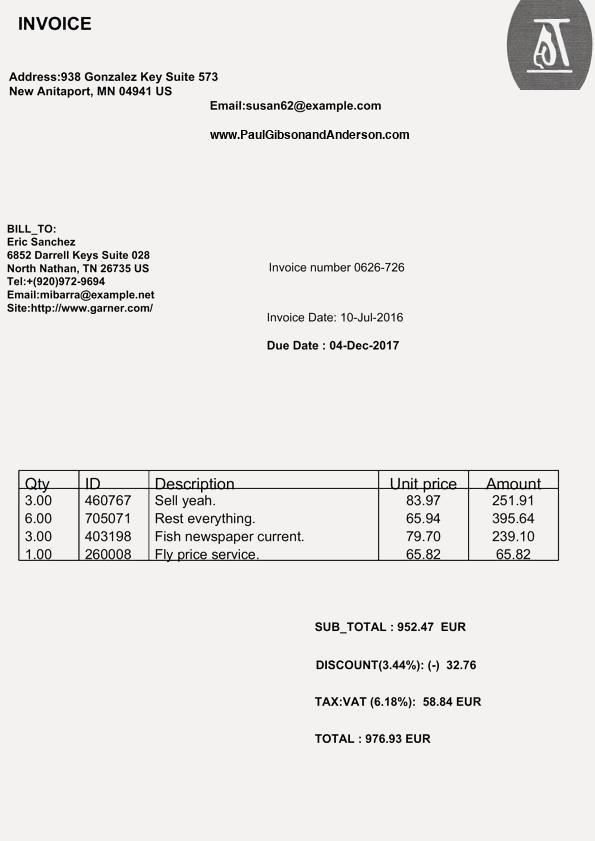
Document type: Invoice